Question: What jurisdiction, city, or county is the document associated with?
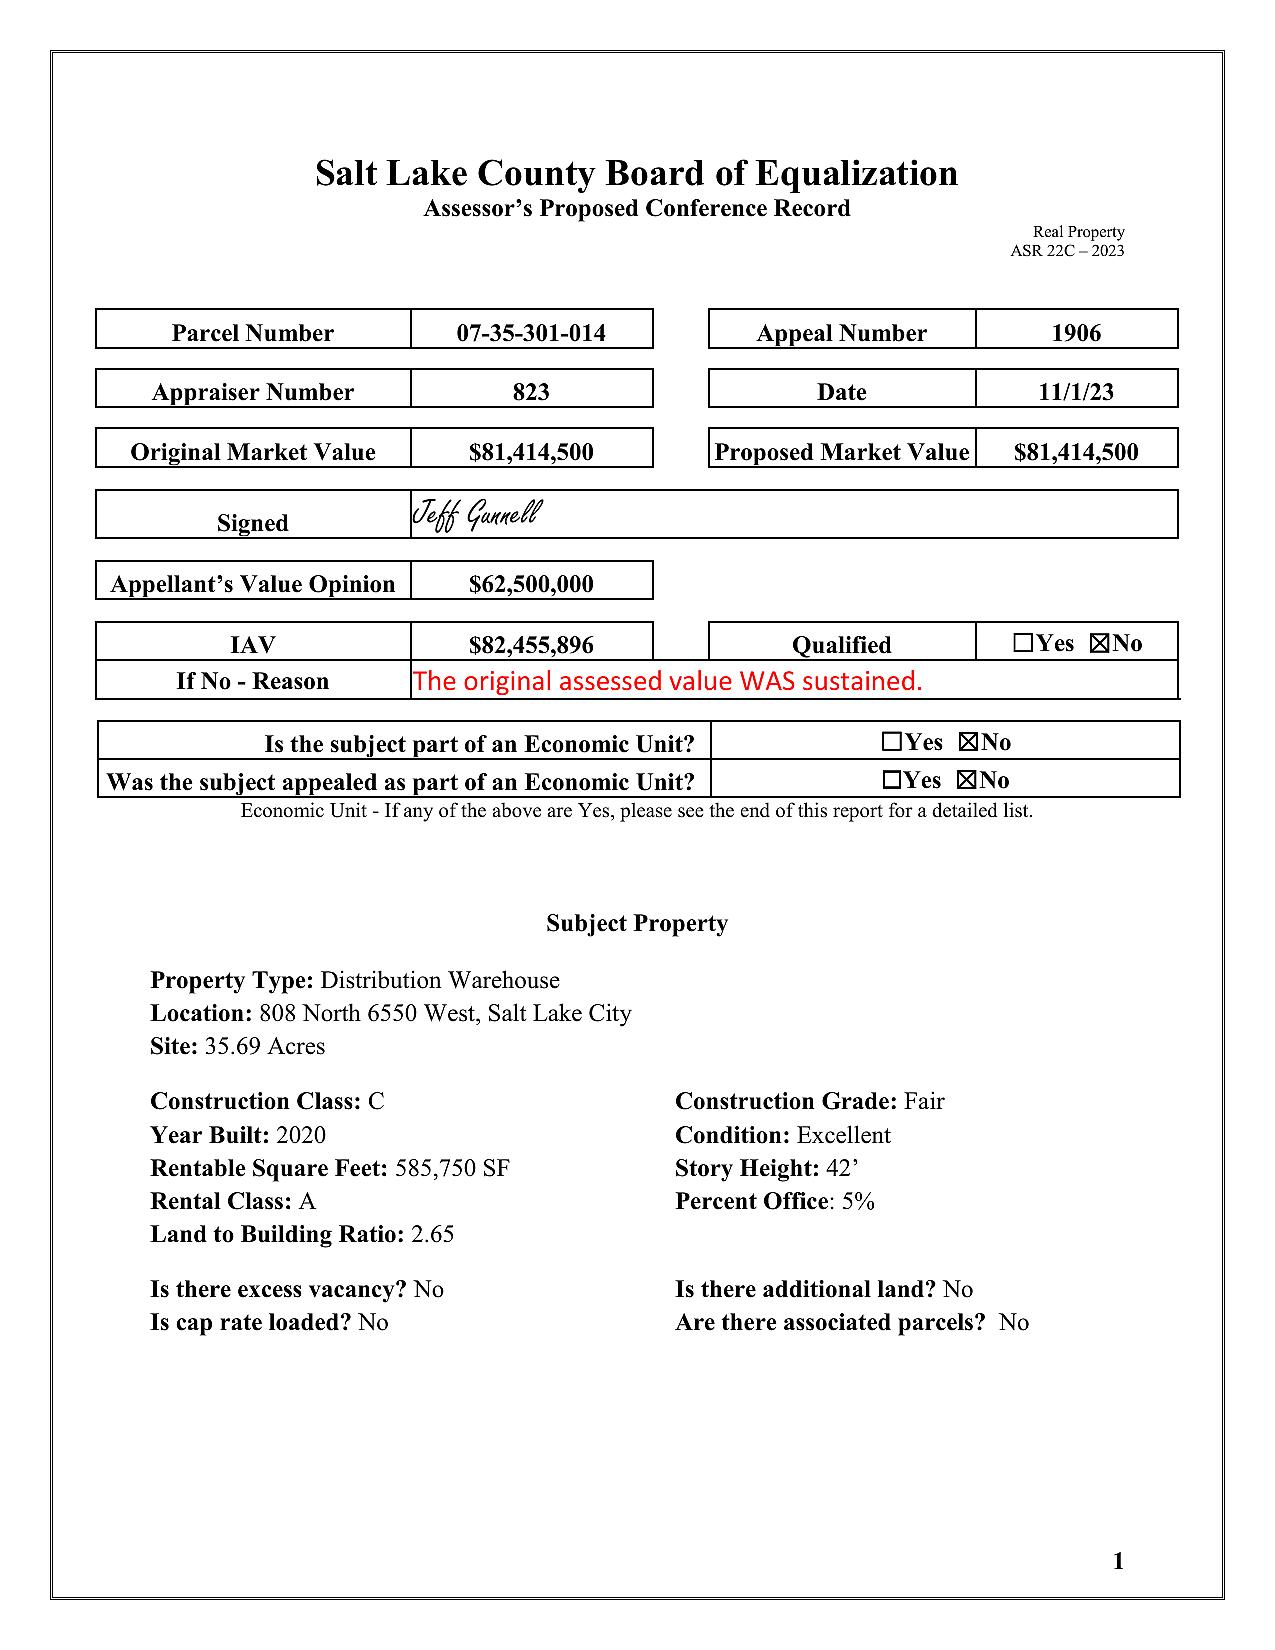
Answer: "Salt Lake County"